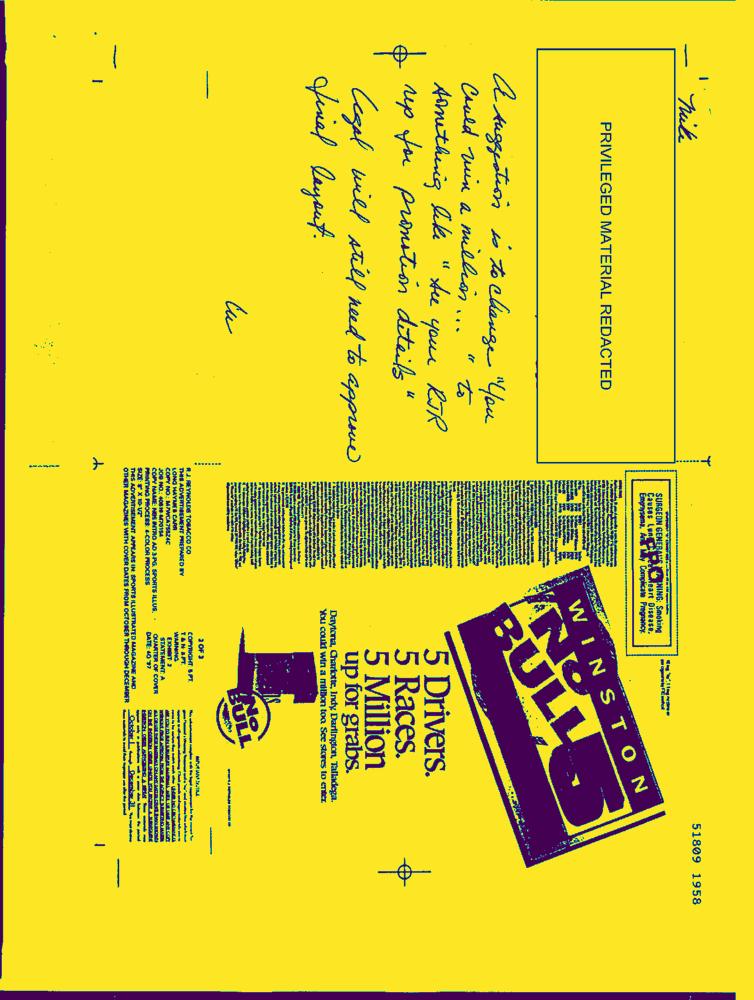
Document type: AD